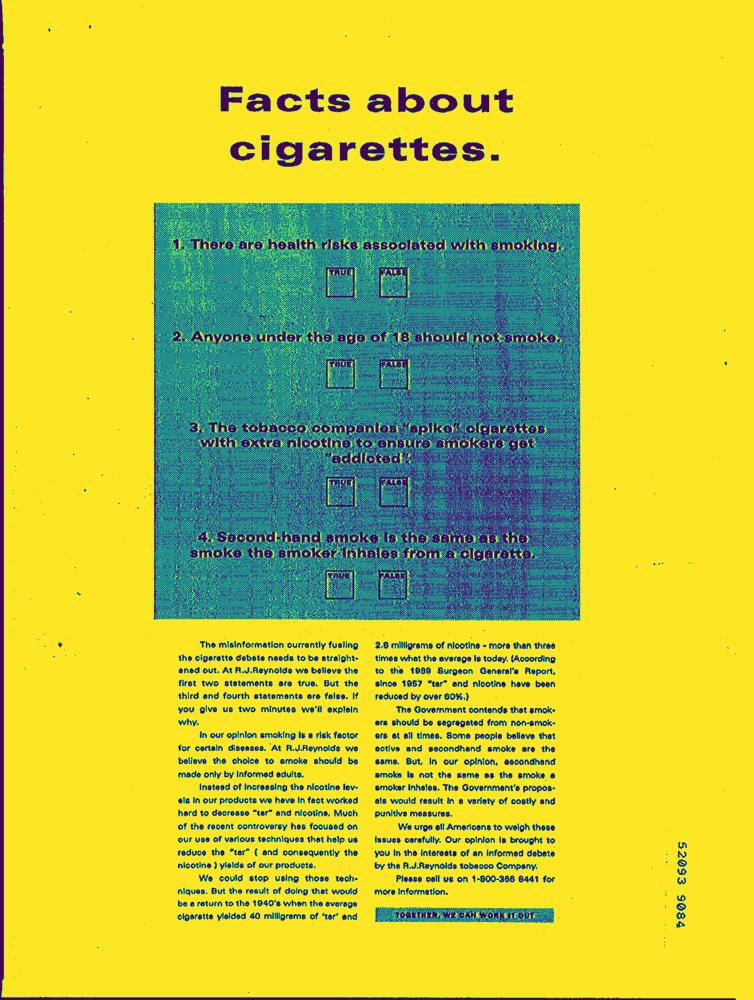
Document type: AD